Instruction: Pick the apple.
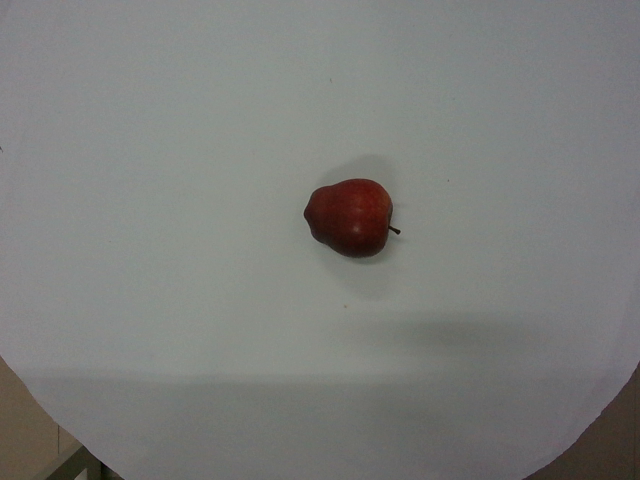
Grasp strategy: vertical